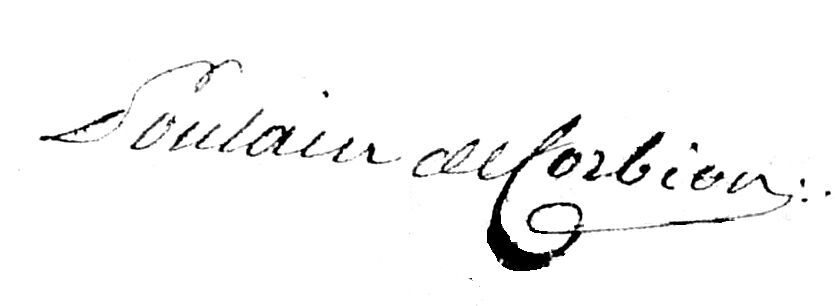
Signature of: jean françois pierre poulain de corbion